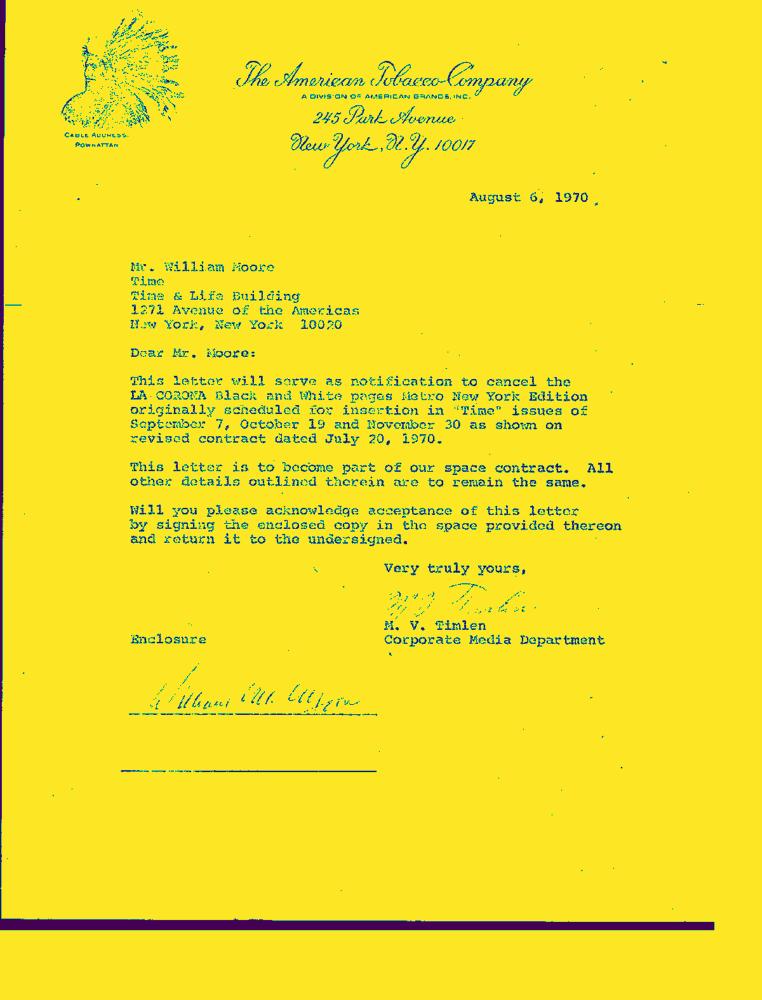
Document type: Letter-Doc